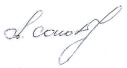
Signature of: q11801474